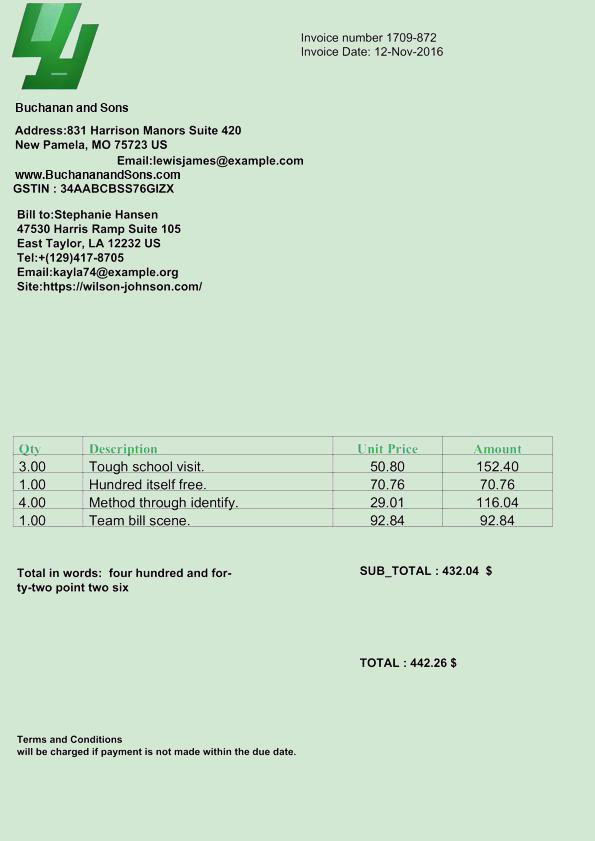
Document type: Invoice